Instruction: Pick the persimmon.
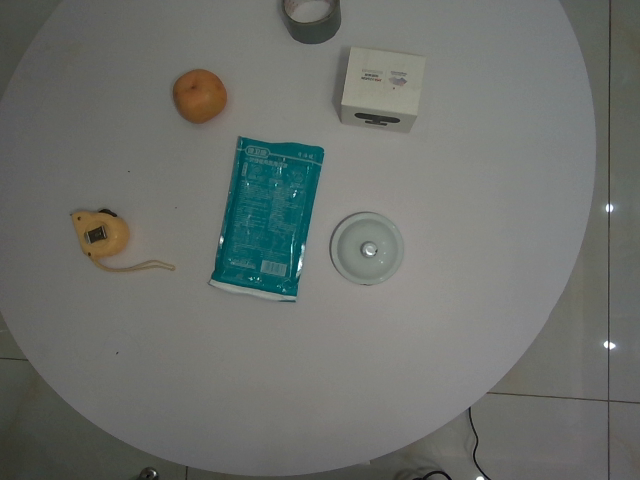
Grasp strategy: vertical